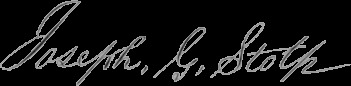
Signature of: joseph george stolp